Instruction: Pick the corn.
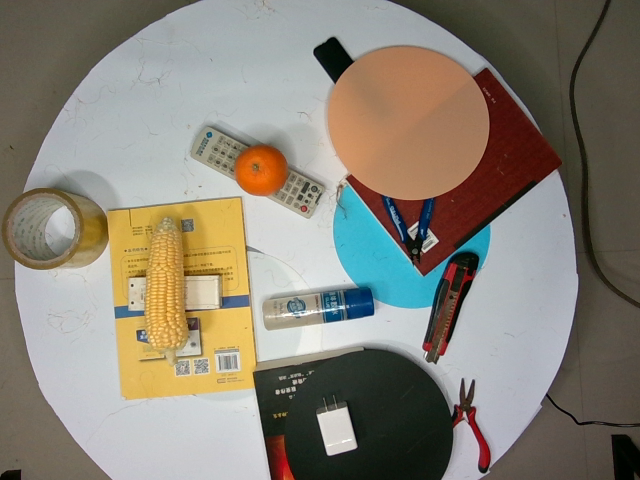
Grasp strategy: vertical